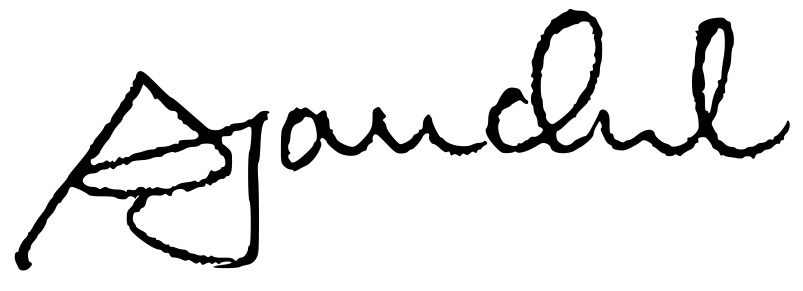
Signature of: shirish panchal